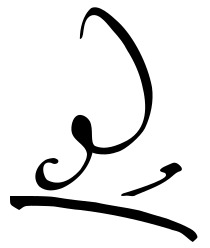
Signature of: wahbi al hariri